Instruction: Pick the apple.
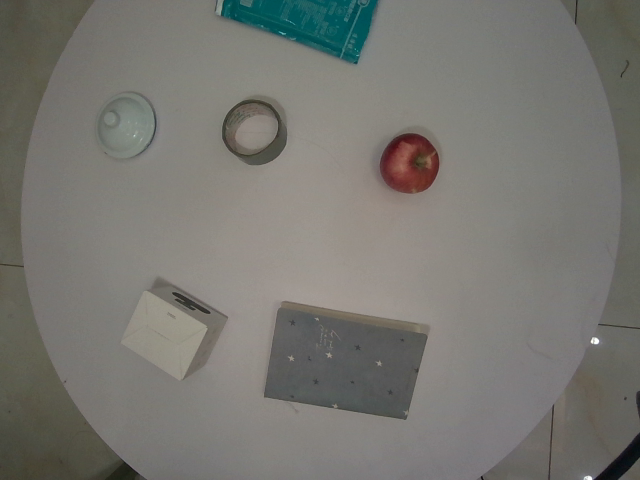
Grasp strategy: vertical